Question: By what date must an appeal be filed according to the document?
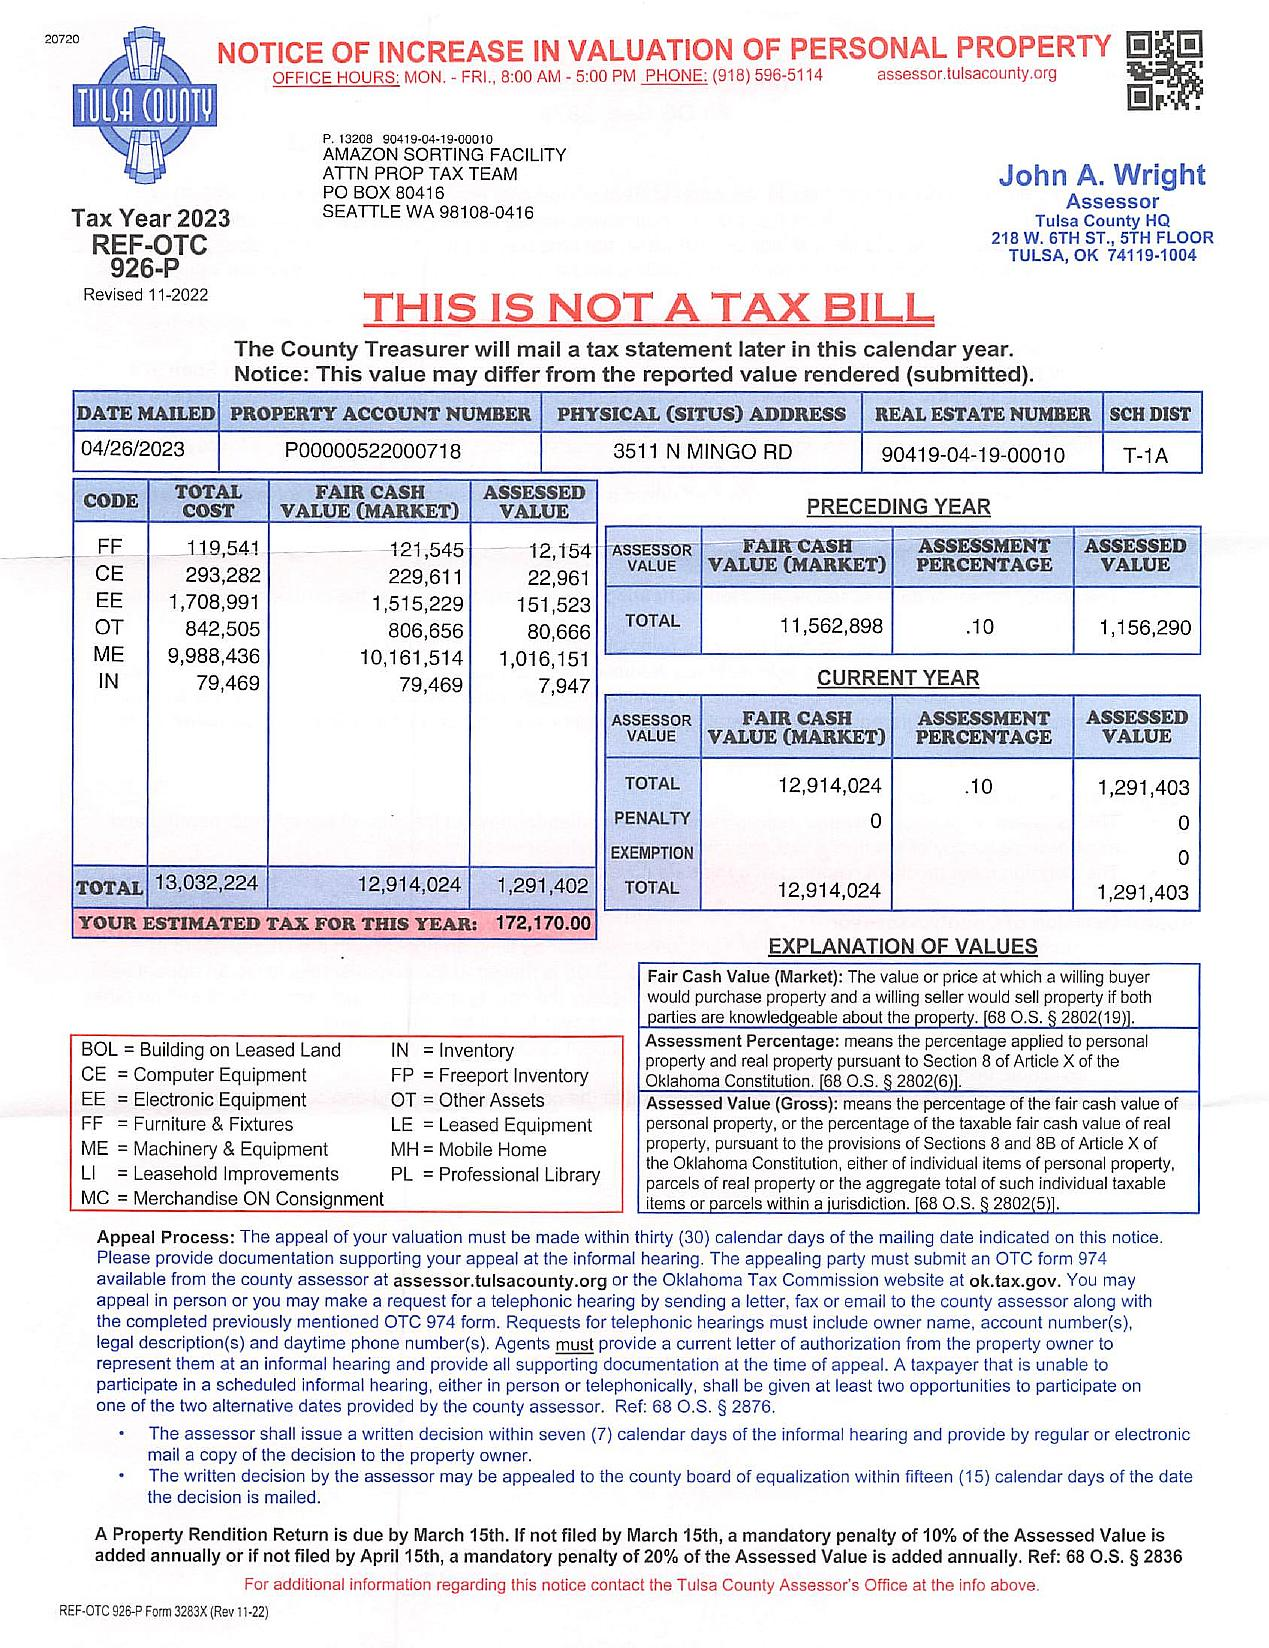
Answer: "30 calendar days from the mailing date"